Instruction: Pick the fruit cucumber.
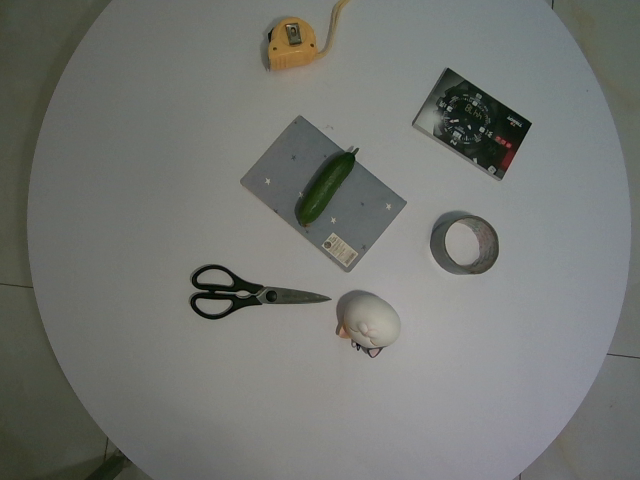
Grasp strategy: vertical